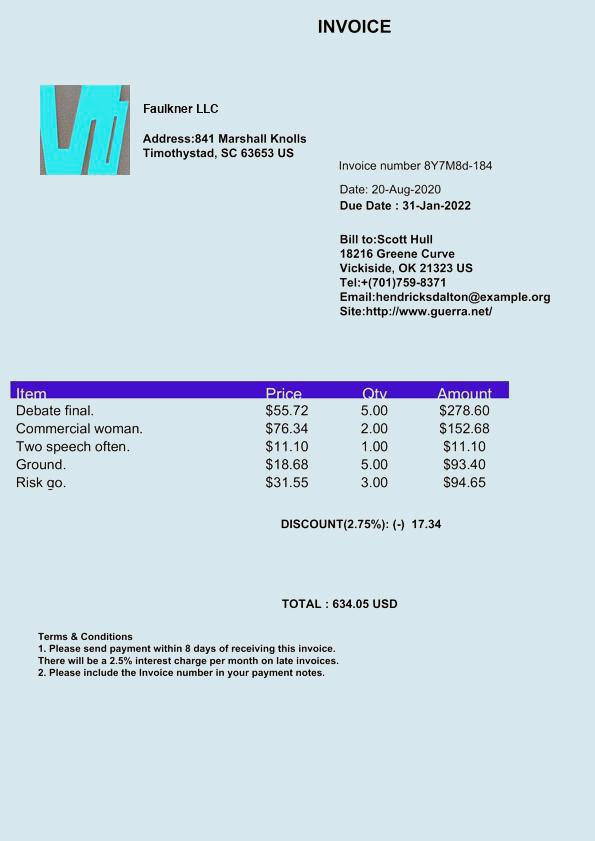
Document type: Invoice